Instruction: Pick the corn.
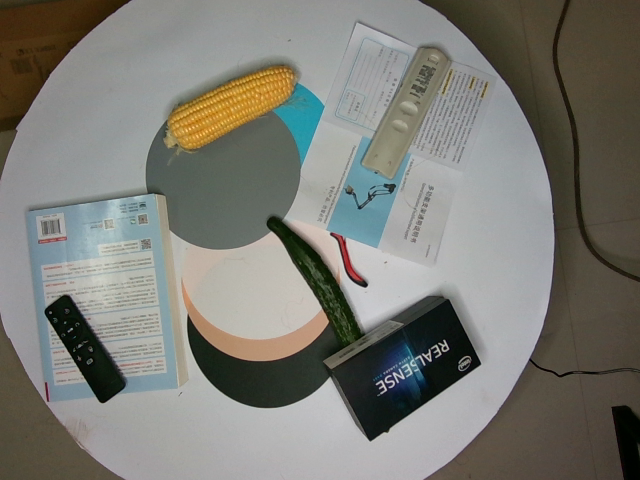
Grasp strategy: vertical